Extract the amount written in words, the amount in digits, the name of the payee, the date on the cheque, and the bank's name from the image.
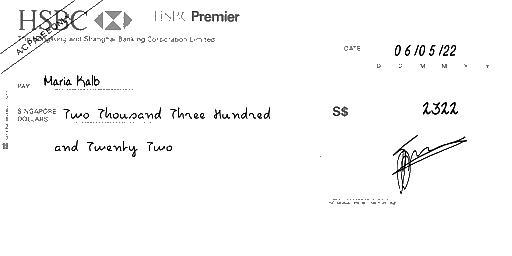
amt_in_words: Two Thousand Three Hundred and Twenty Two
amt_in_figures: 2322
payee_name: Maria Kalb
bank_name: HSBC
cheque_date: 06/05/22